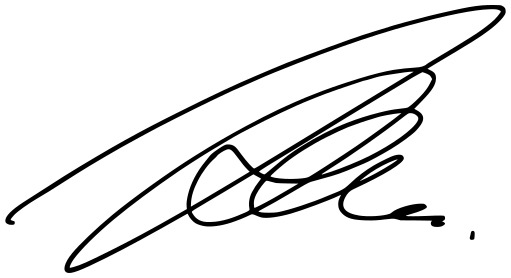
Signature of: bill kaulitz